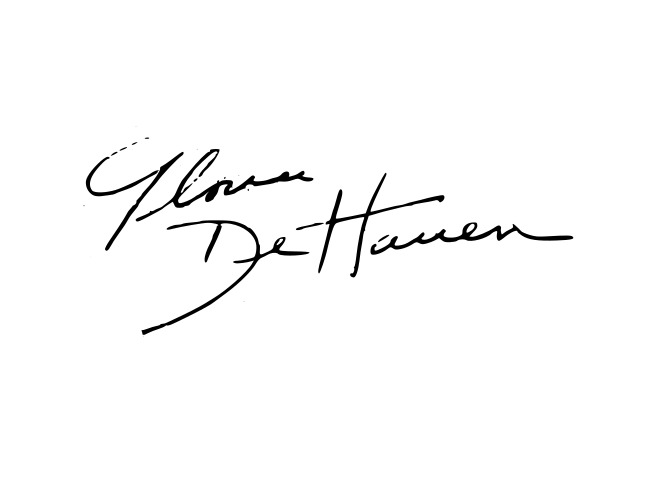
Signature of: gloria dehaven